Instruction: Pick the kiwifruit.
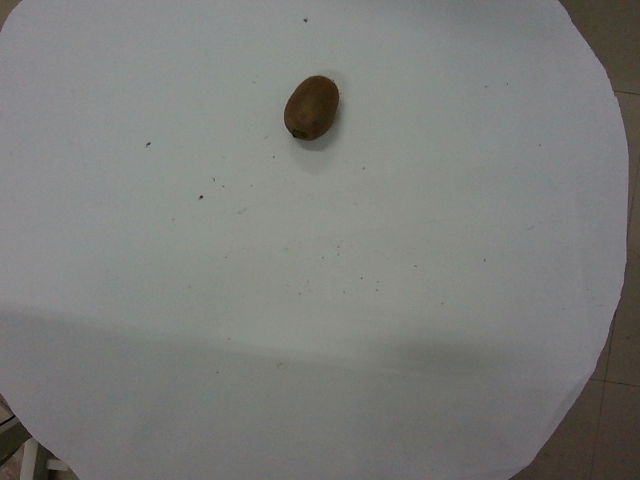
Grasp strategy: vertical